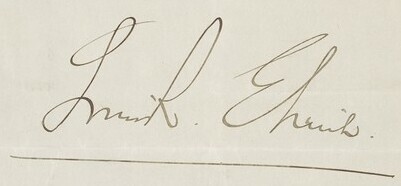
Signature of: louis r ehrich